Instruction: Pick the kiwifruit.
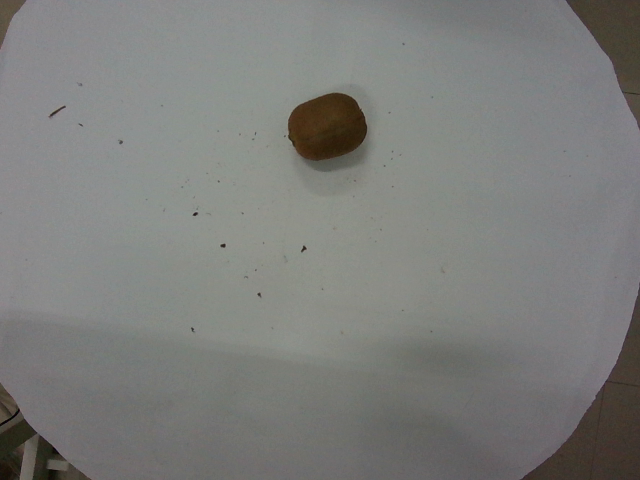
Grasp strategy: vertical